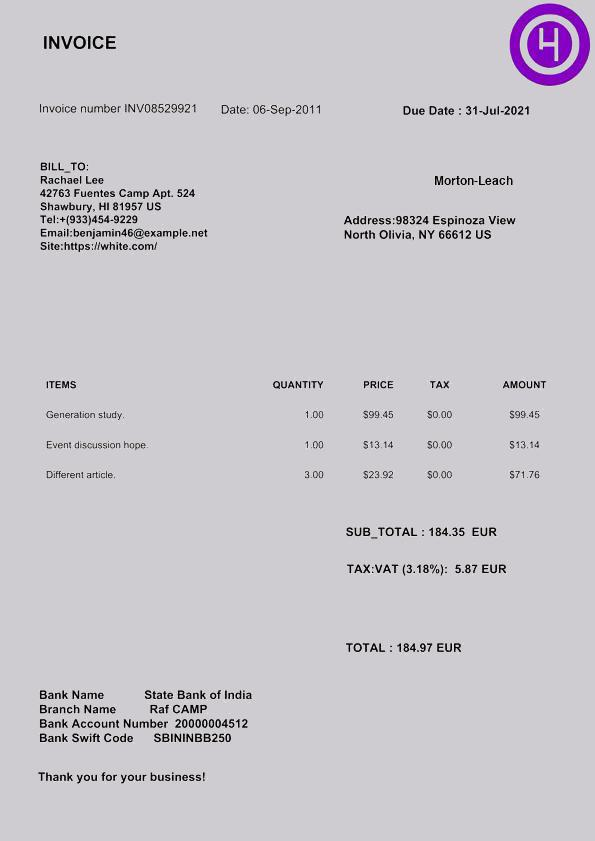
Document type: Invoice